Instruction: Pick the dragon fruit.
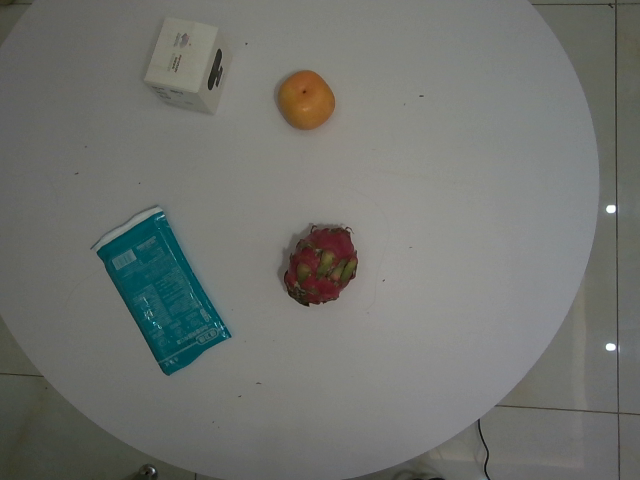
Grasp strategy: vertical